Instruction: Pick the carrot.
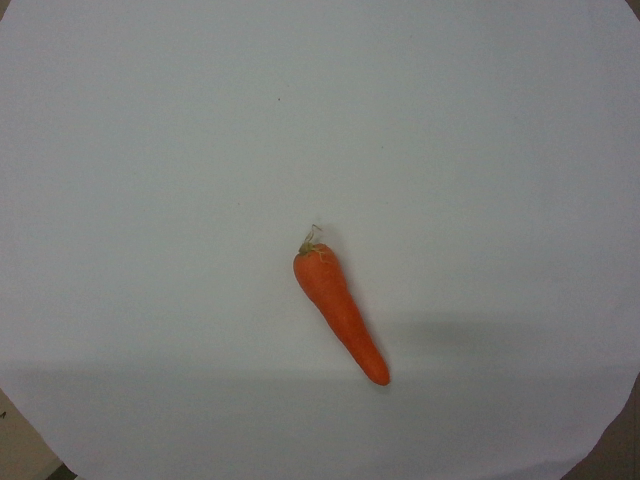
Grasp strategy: vertical